Question: What type of tax is indicated in the document, personal property or real estate?
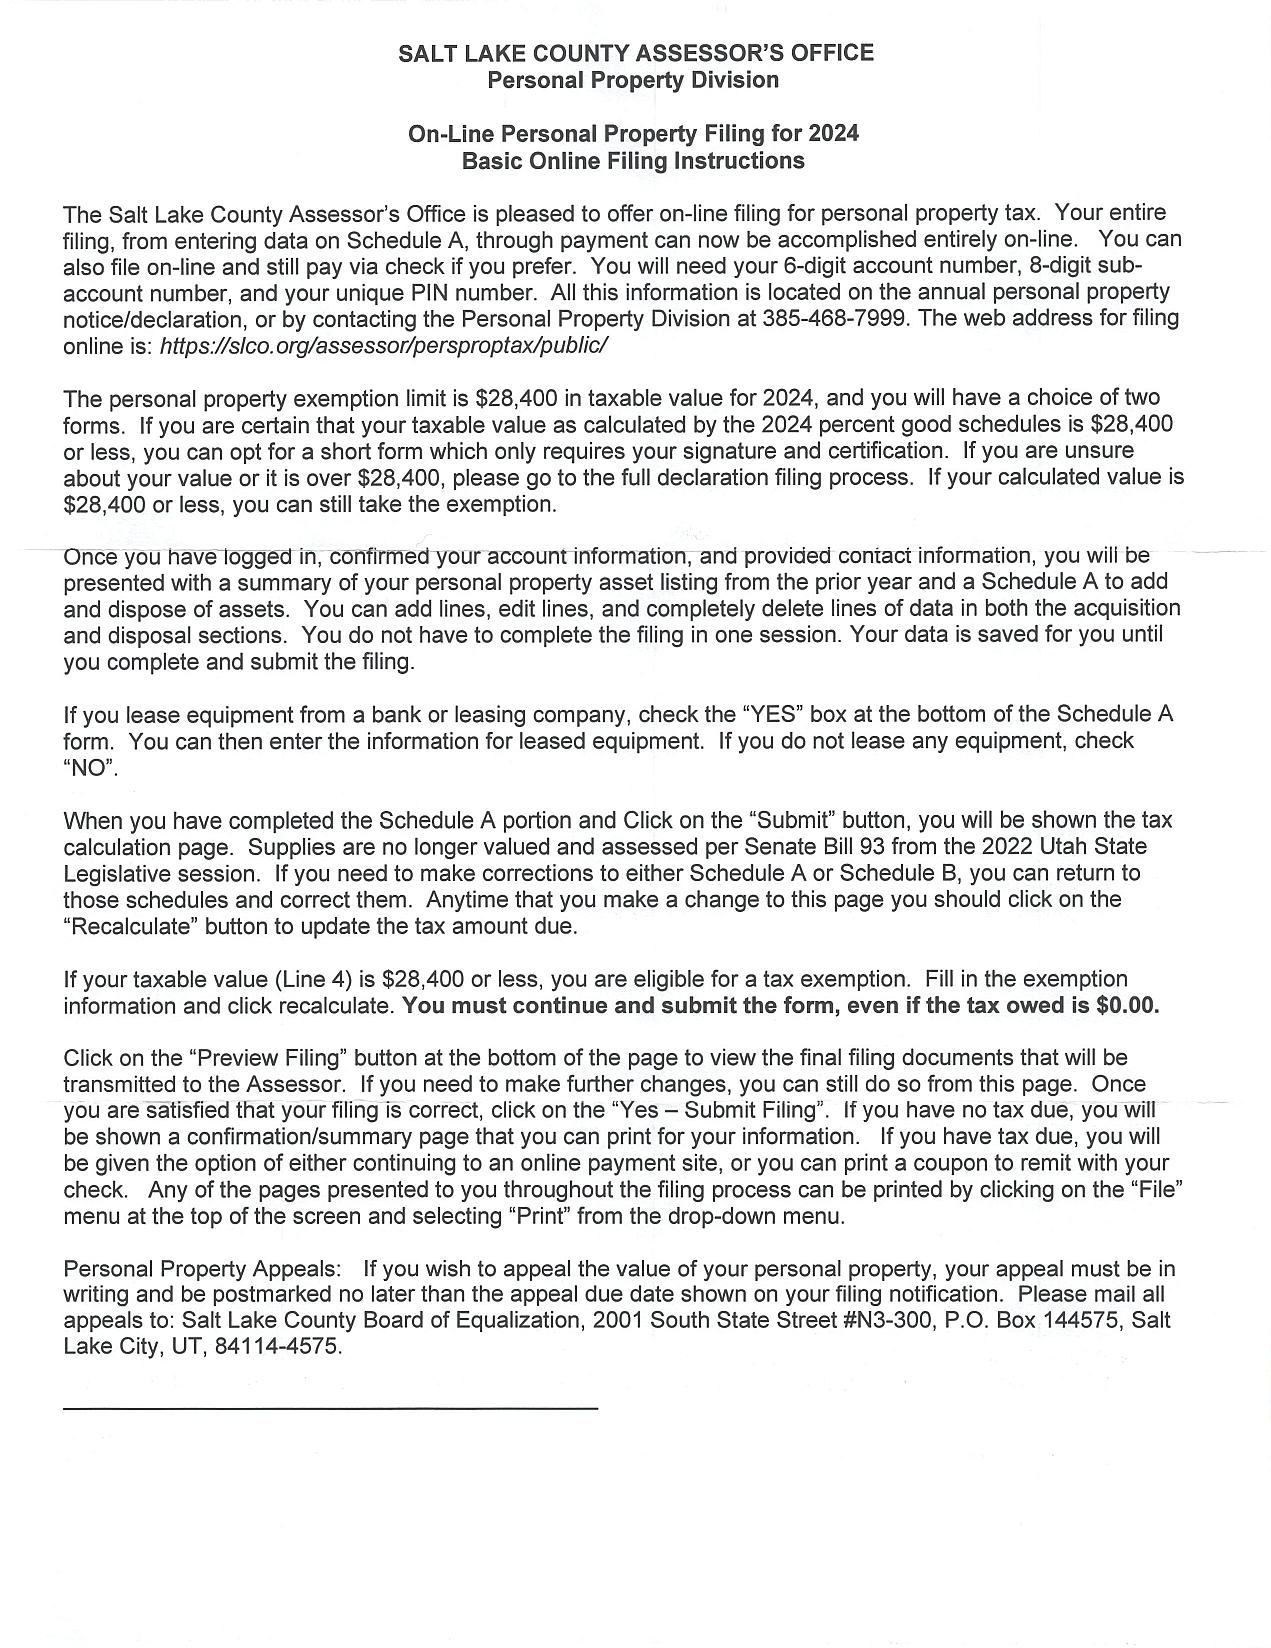
Answer: "Personal Property Tax"